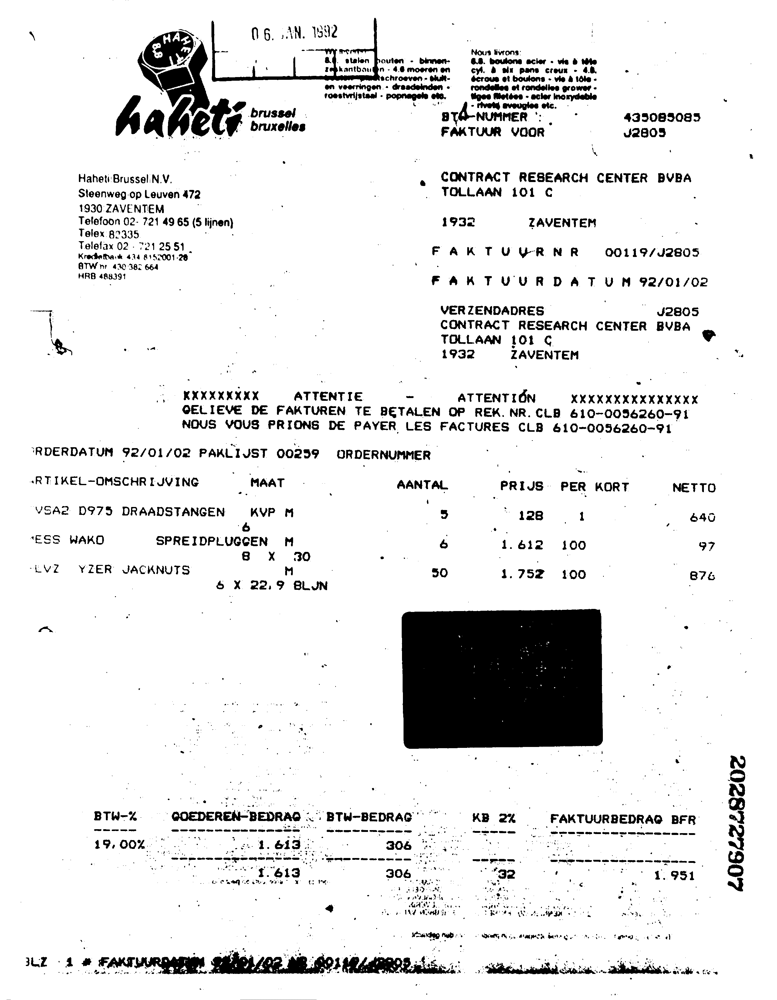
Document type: Invoice